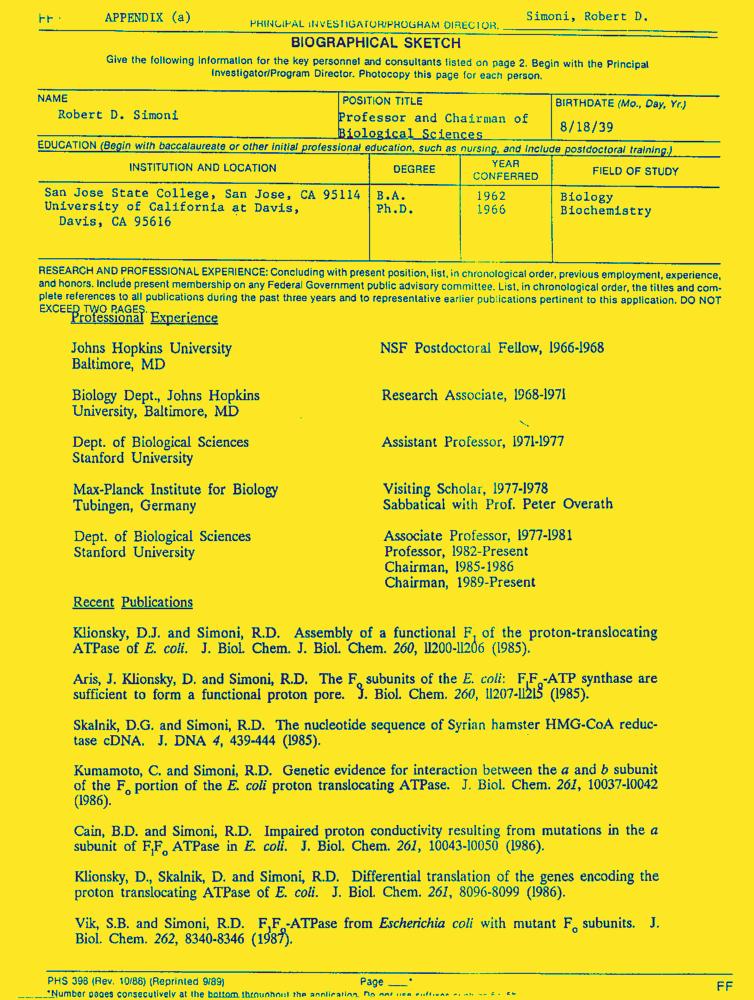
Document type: Resume-Doc